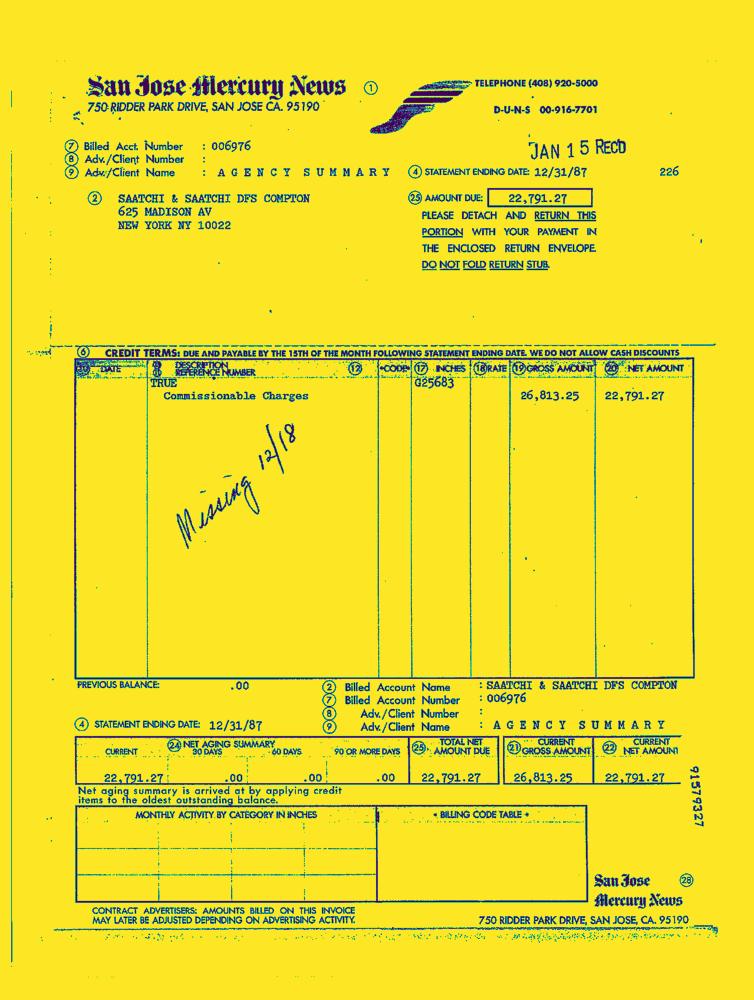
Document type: Invoice-Doc